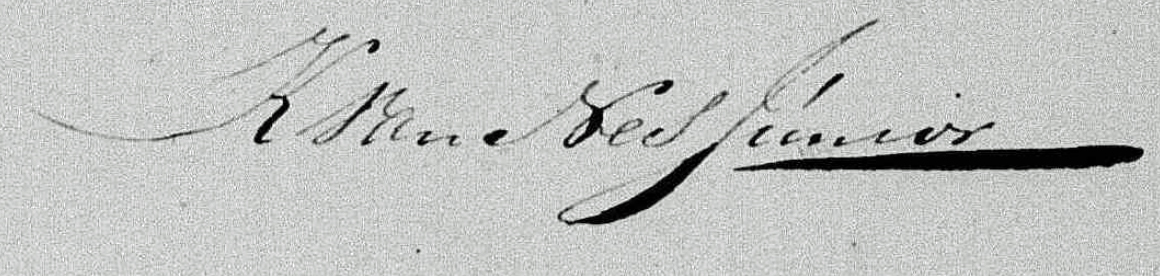
Signature of: klaas van nes